Patient: Male, age 49
We report a case of a 49 year old male, never smoker. He was homeless, born in Romania, and had been working as a smith.
He had a clinical history of fatty liver disease (FLD) and renal lithiasis. He reported a history of wheezing since childhood, with non-productive cough, diagnosed at different stages as asthma. He had no family history of respiratory diseases, including tuberculosis (TB), or asthma and atopy. He was admitted to our Respiratory Unit with suspected pulmonary tuberculosis and with symptoms characterized by a low-grade fever with profuse sweating combined with productive cough of purulent sputum, dyspnea, wheezing, and chest pain. At diagnosis the patient showed a severe obstructive ventilatory deficit, not reversible after inhalation of short acting beta 2 agonists. A Chest X-Ray prescribed by his general practitioner showed diffuse interstitial thickening without parenchymal consolidation. He was treated with a broad-spectrum antibiotic but the symptoms persisted for a few weeks. Chest X-ray didn't show any parenchymal consolidation, whilst a High Resolution CT scan (HRCT) showed the presence of ground-glass opacity in the anterior segment of the right upper lobe, of suspected tubercular origin (Fig. 1).
Physical examination of the chest was negative, with no superficial palpable lymphadenopathy. During hospitalization in our department of Respiratory Disease, an antibiotic therapy with ceftriaxone was established. Blood chemistry tests did not show any alteration of inflammatory indices. Sputum culture was negative for non specific flora, fungi and Mycobacterium tuberculosis. Serological tests were also negative for Mycoplasma pneumoniae, Chlamydiae, and Pneumotropic Viruses. No urinary antigen for Legionella or Pneumococcal infection was found.
However, the patient tested positive at Quantiferon-TB and Tuberculin Skin Tests.
A Fibrobronchoscopy finally revealed the presence of mucosal irregularities spread throughout the tracheobronchial system up to the segmental bronchi entrance, prevailing in the antero-lateral wall of the trachea and sparing the membranous pars, where a biopsy was performed (Figs. 2 and 3).
The involvement of the segmental bronchi was also highlighted by HRCT (Fig. 4).
Histological examination reported a mucosal tissue edged by a metaplastic epithelium, with underlying nodules of osseouscartilaginous nature, consistent with Tracheobronchopathia Osteochondroplastica (Fig. 5).
Microbiological tests of Bronchoalveolar Lavage fluid were negative for Mycobacterium tuberculosis and also revealed an infection by Pseudomonas Aeruginosa, with bacterial load of one-million CFU / ml. Following an antibiogram, treatment with Amikacin was established, leading to a clinical and CT scan improvement.
Keywords: rare diseases, respiratory sounds, tracheal disease, tracheobronchopathia osteochondroplastica
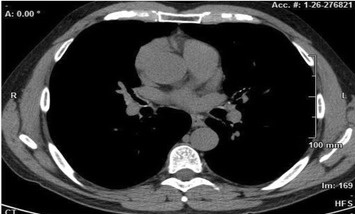
Image caption: HRCT showed irregularity in main bronchi.